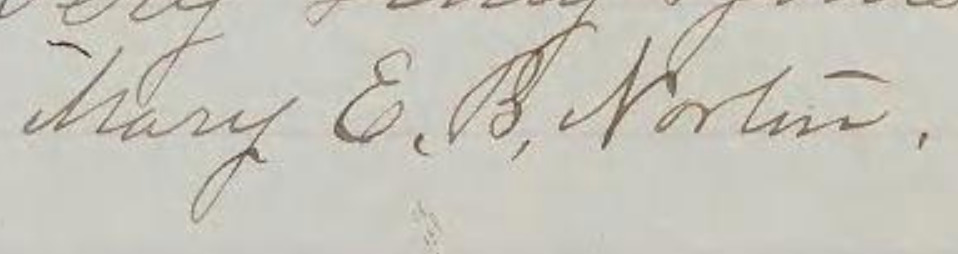
Signature of: mary edna burleigh norton